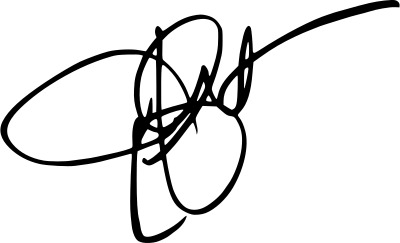
Signature of: jennifer aniston